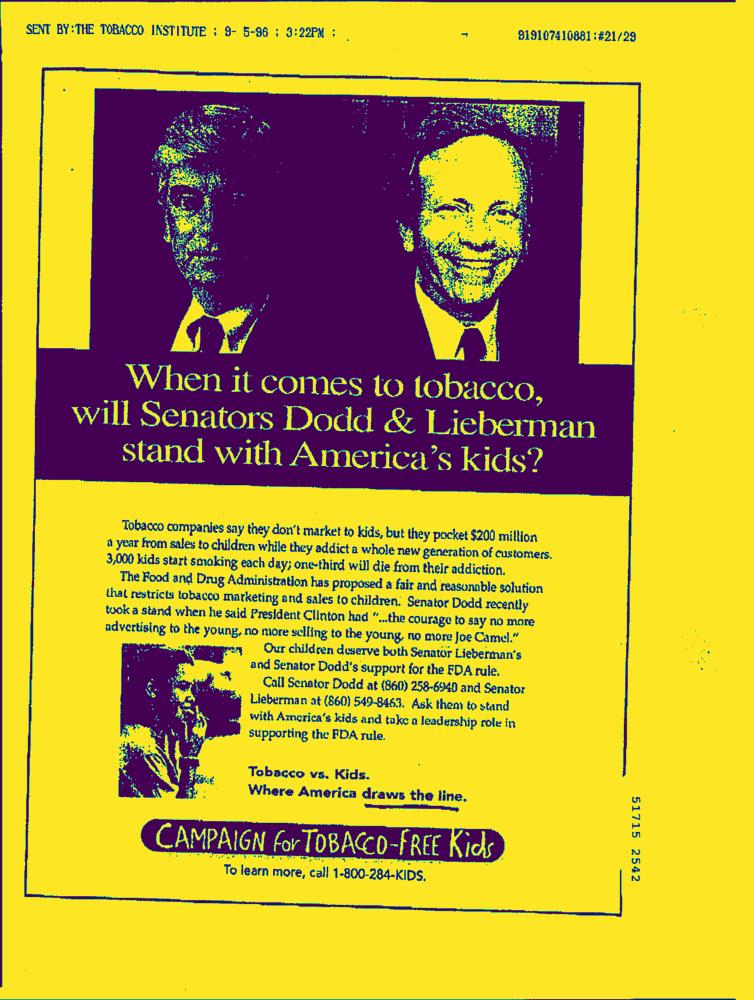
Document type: AD